Question: What is the total amount of taxes owed as per the document?
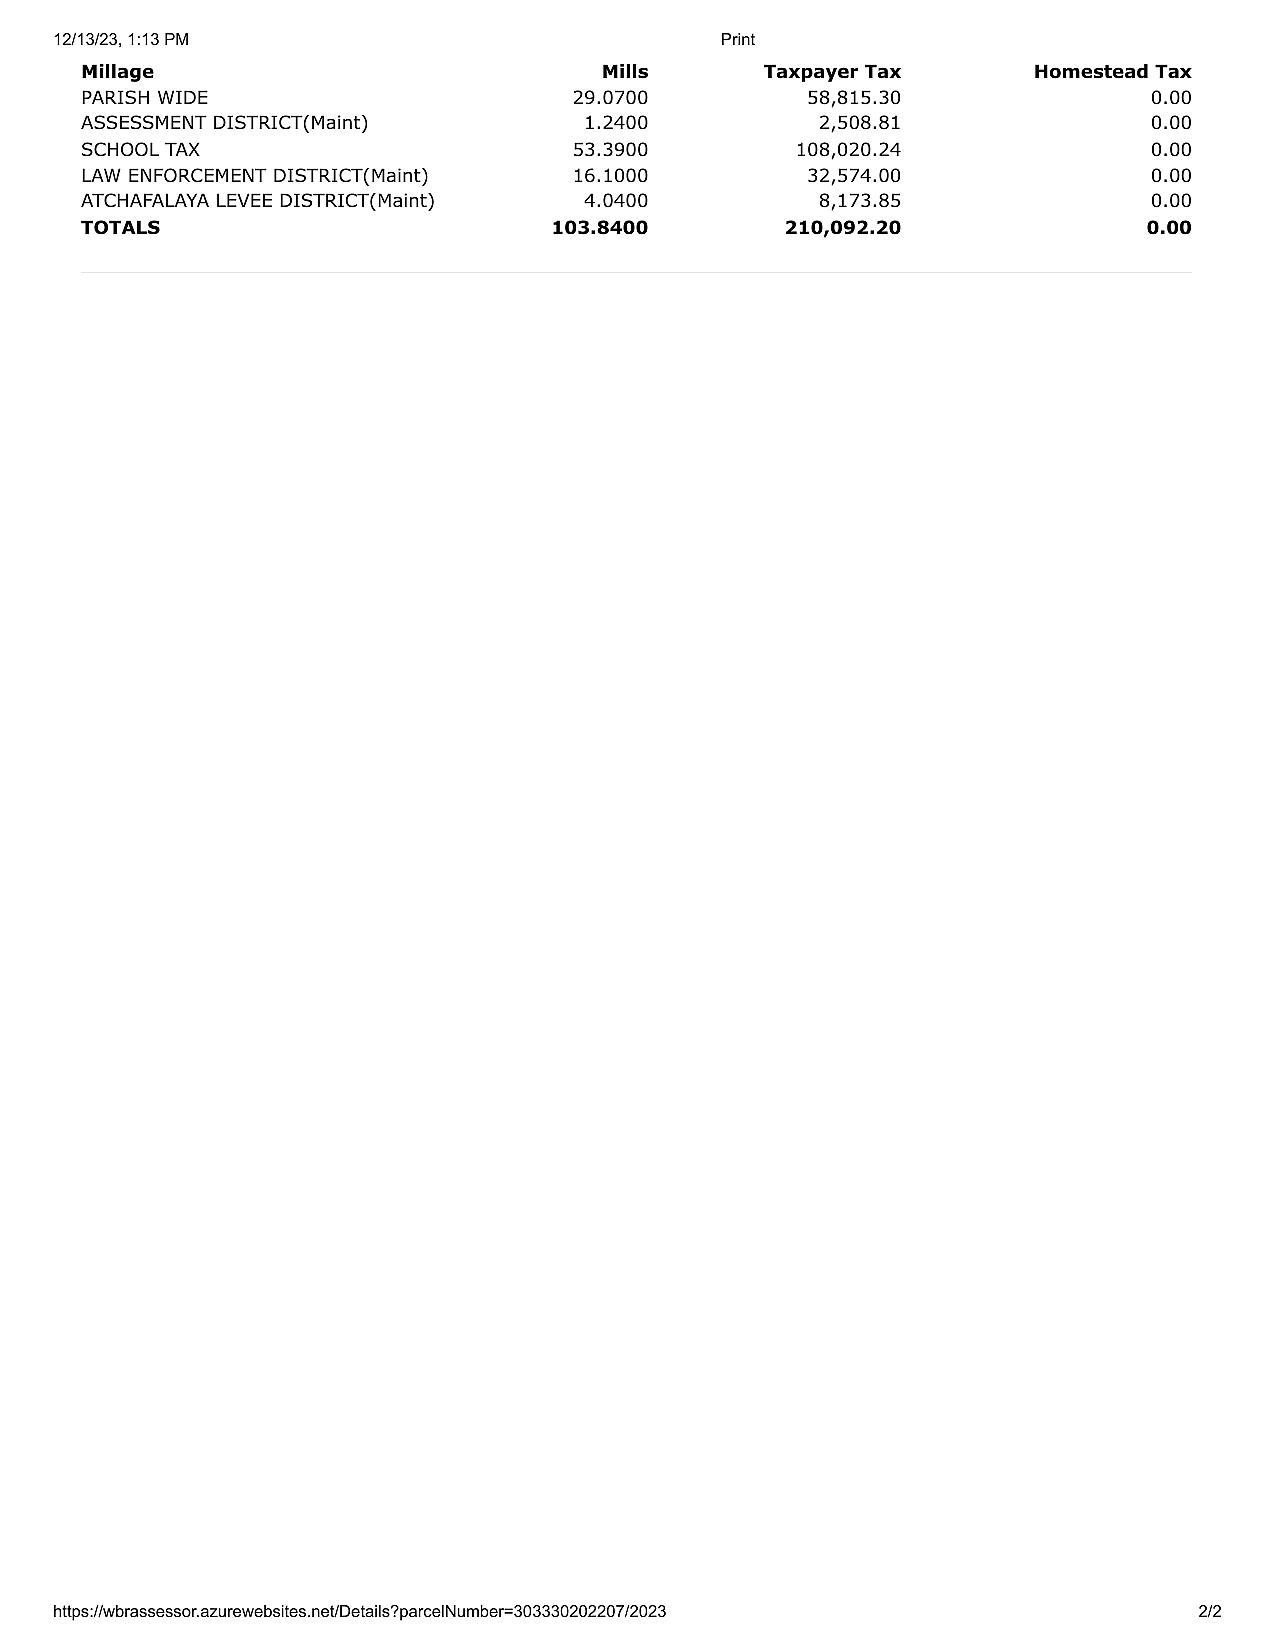
Answer: "210,092.20"